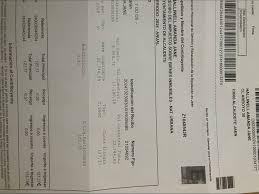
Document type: Invoice